Question: Which state is mentioned in the document?
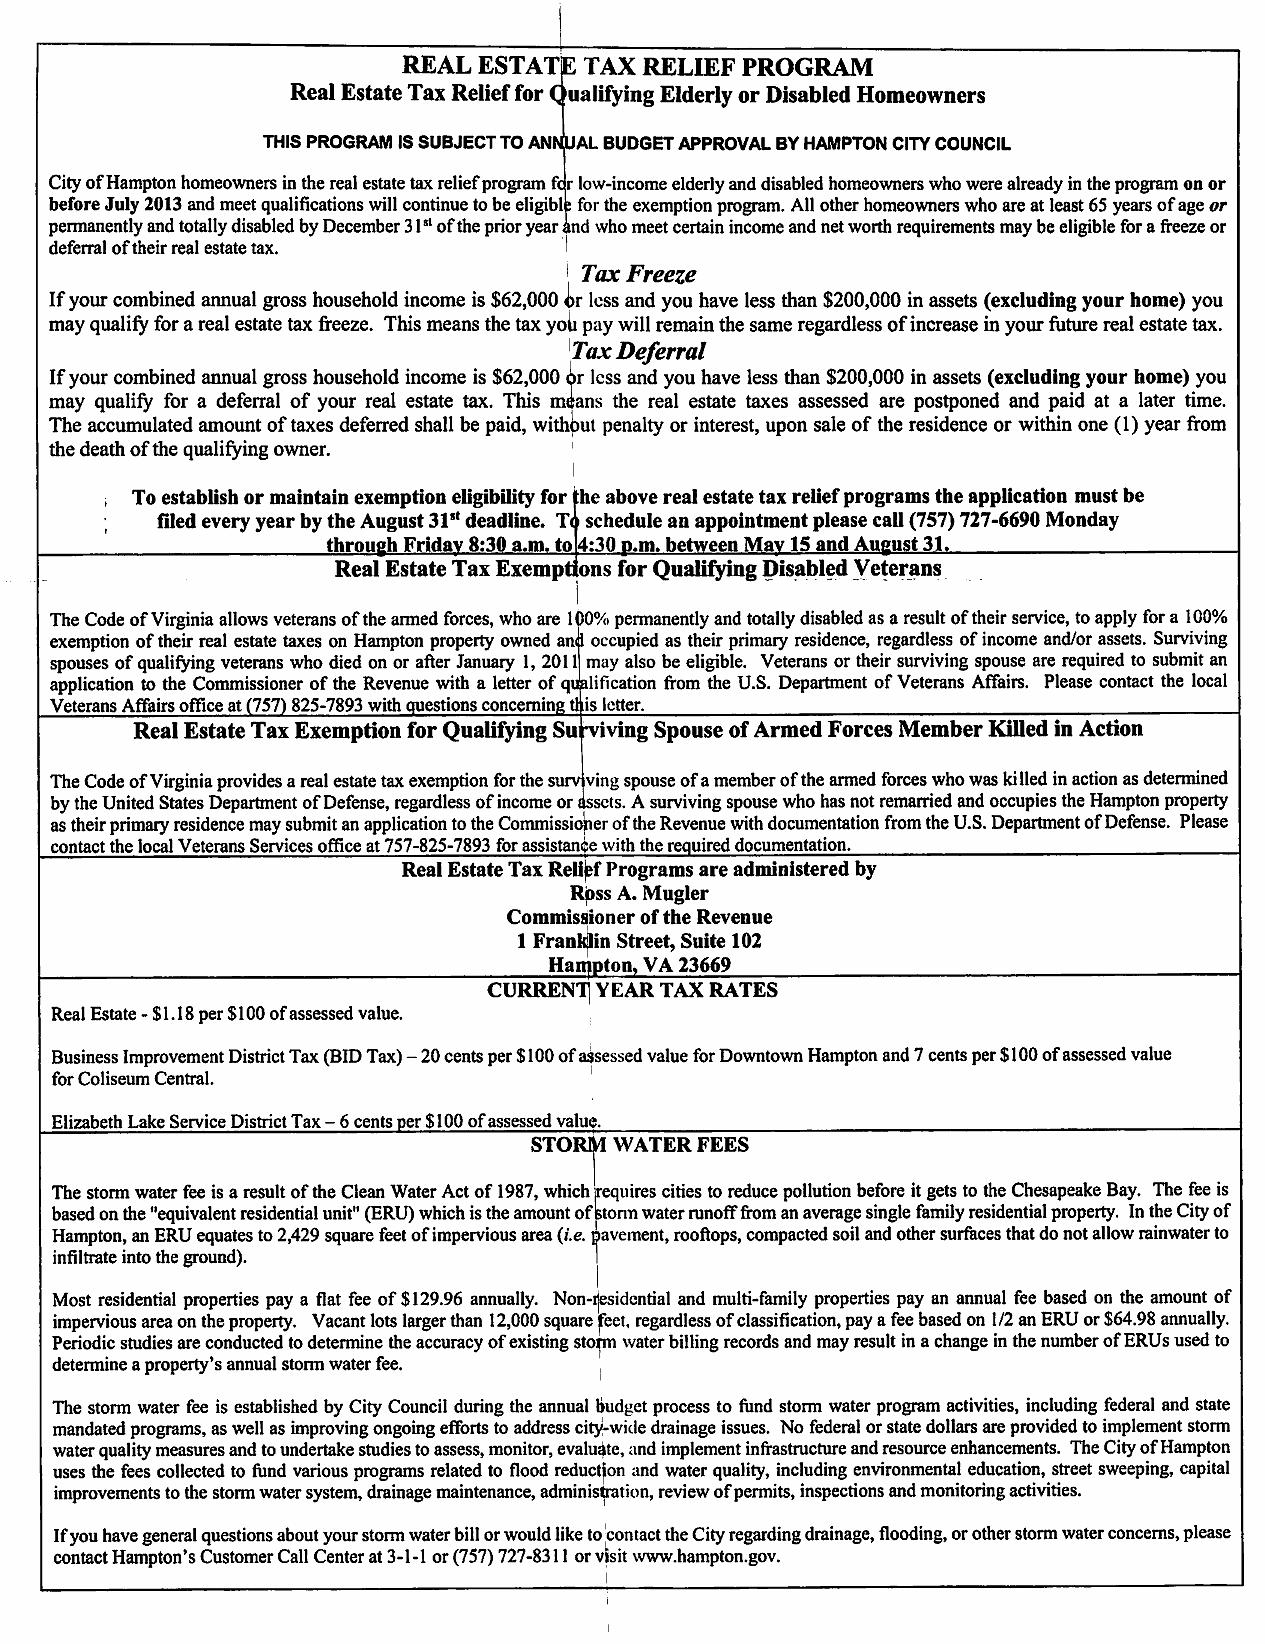
Answer: "Virginia"